Question: What could the diagnosis suggest?
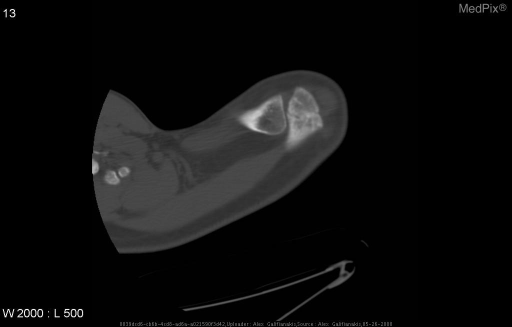
Answer: The possible diagnosis includes Acromion fracture
Normal unfused ossification center in patients under 25 years
Os Acromiale.